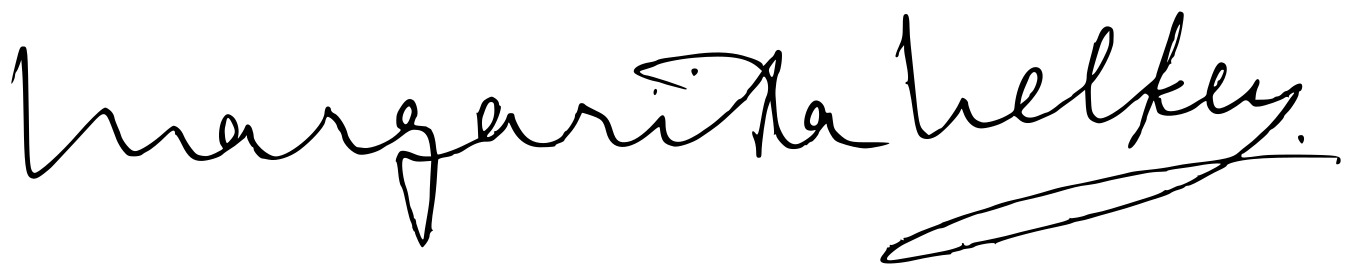
Signature of: margarita nelken